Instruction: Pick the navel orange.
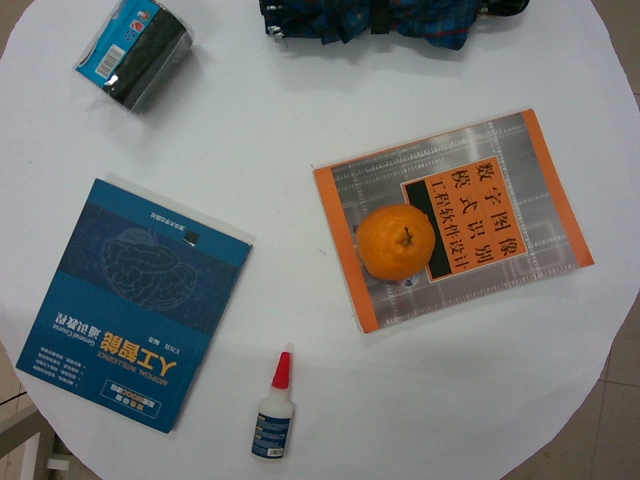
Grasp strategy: vertical